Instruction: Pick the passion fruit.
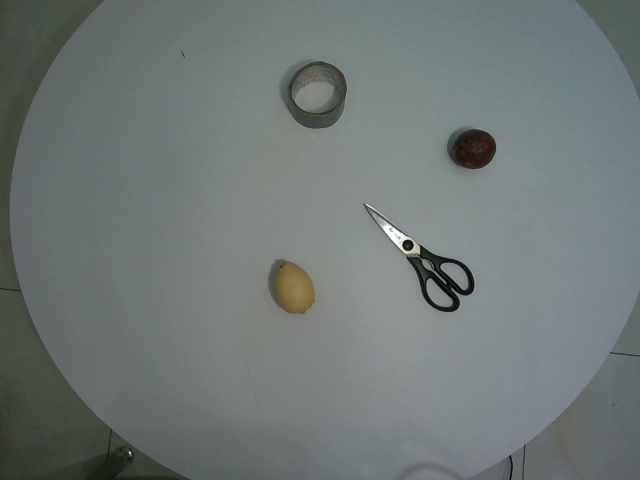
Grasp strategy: vertical